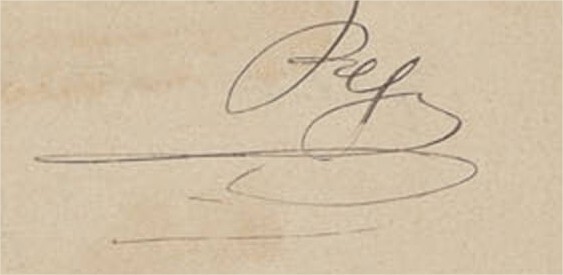
Signature of: josep soler i miquel